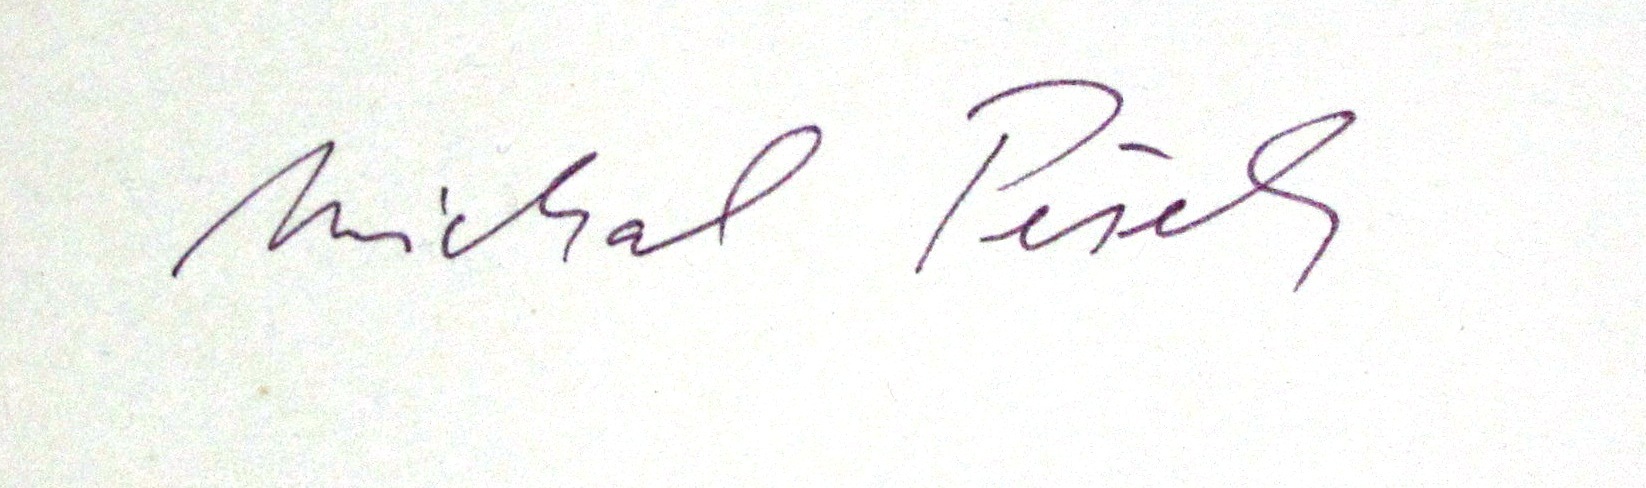
Signature of: michal pešek